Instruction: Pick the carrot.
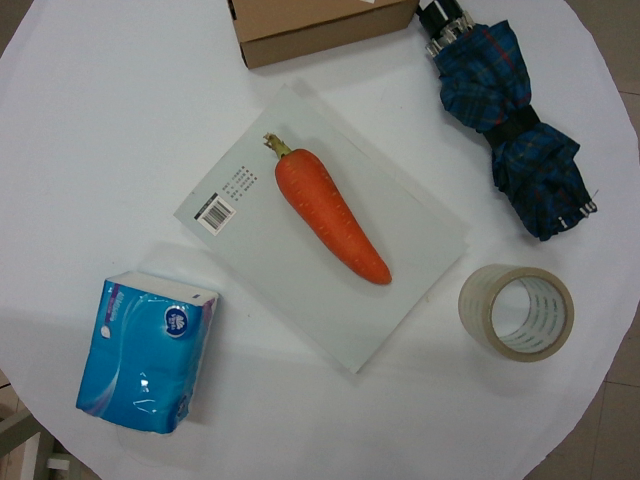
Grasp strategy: vertical